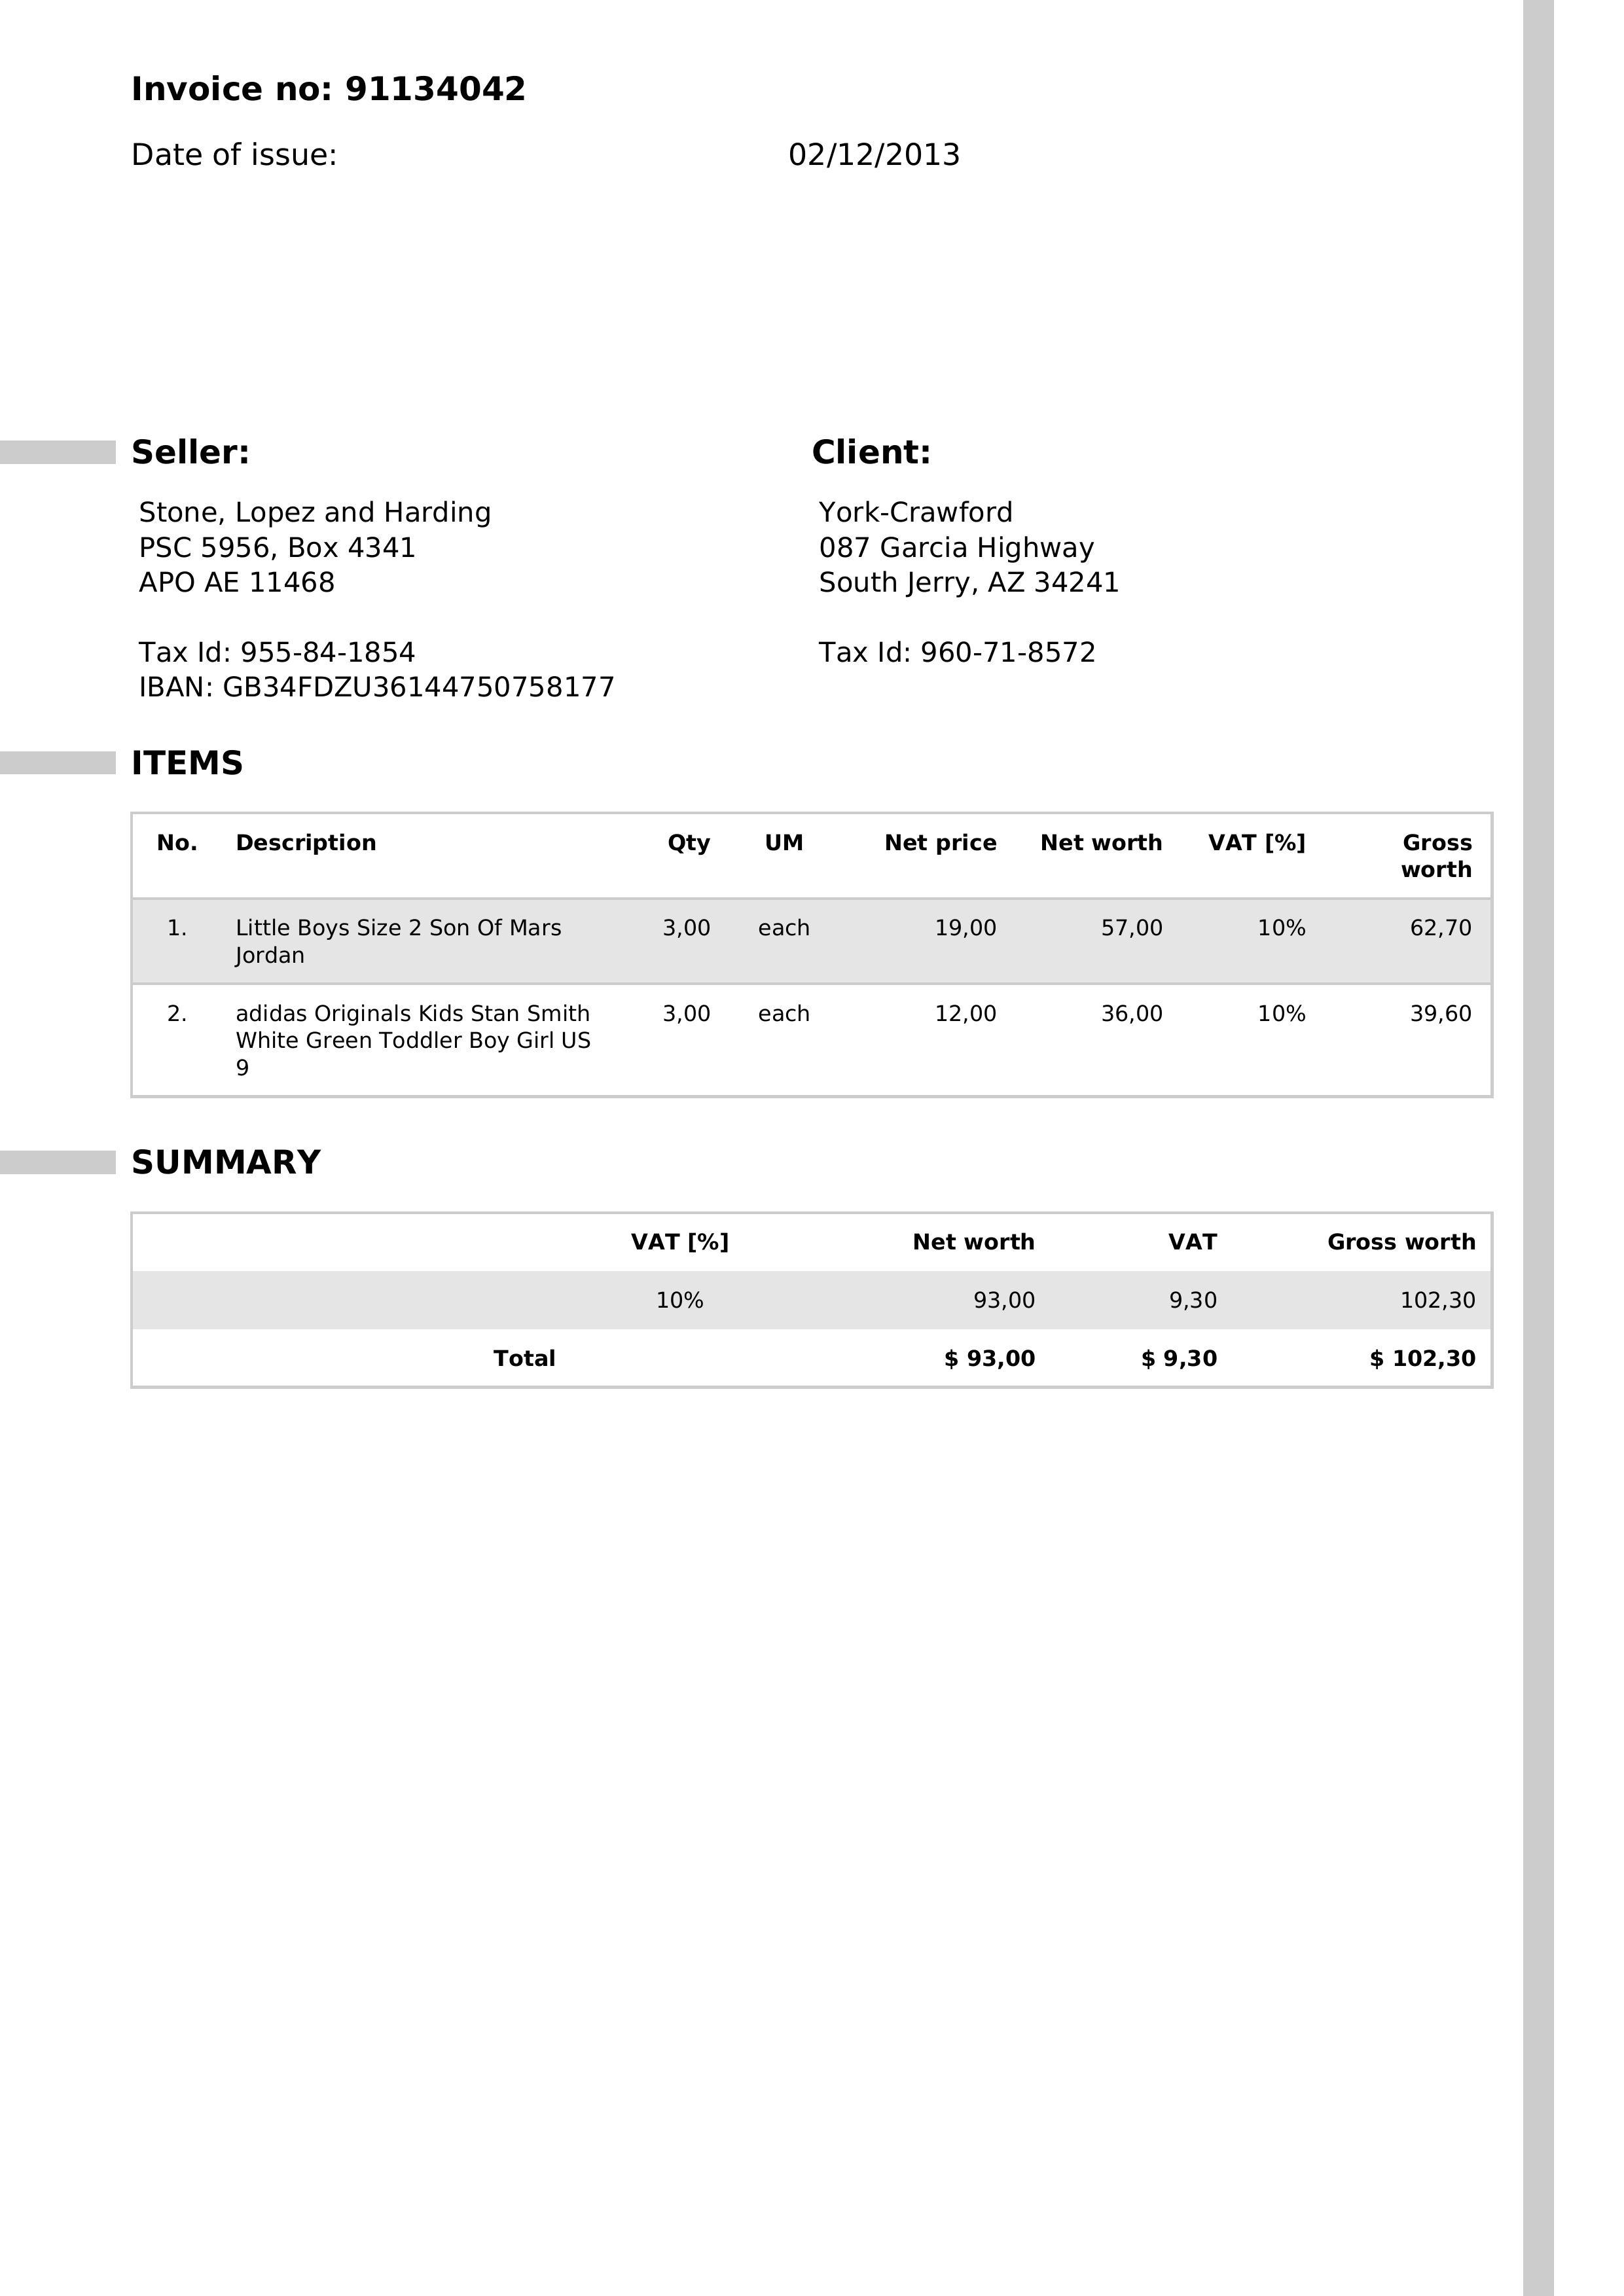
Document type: Invoice